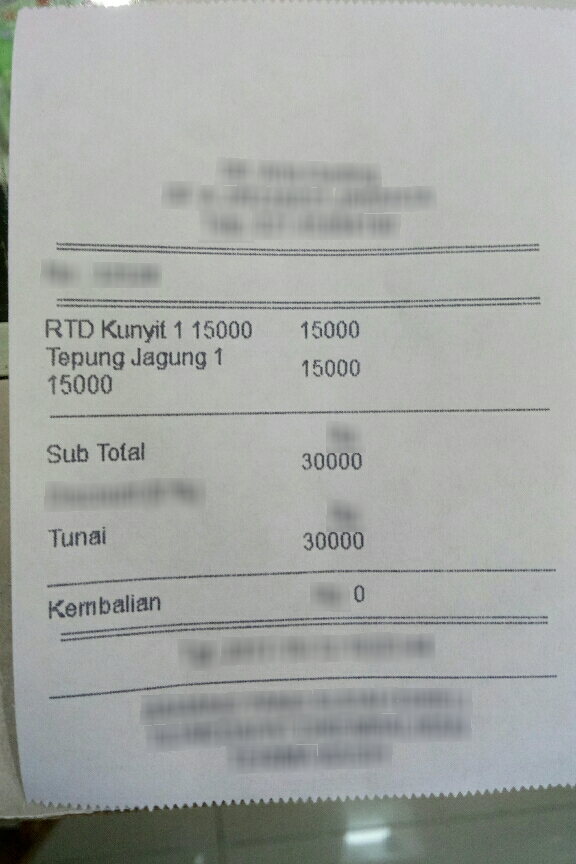
Receipt information:
store_name:  15000
subtotal: 30000
total: 30000
line_items: item_name: RTD Kunyit
item_value: 15000
item_quantity: 1
item_name: Tempung Jagung 1
item_value: 15000
item_quantity: 1